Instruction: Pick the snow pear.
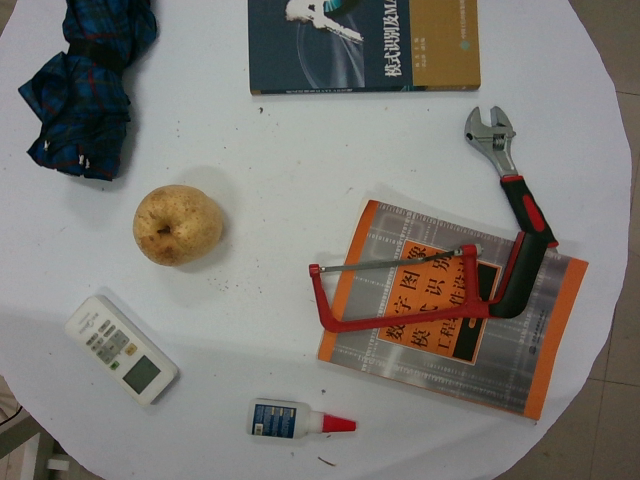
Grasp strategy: vertical